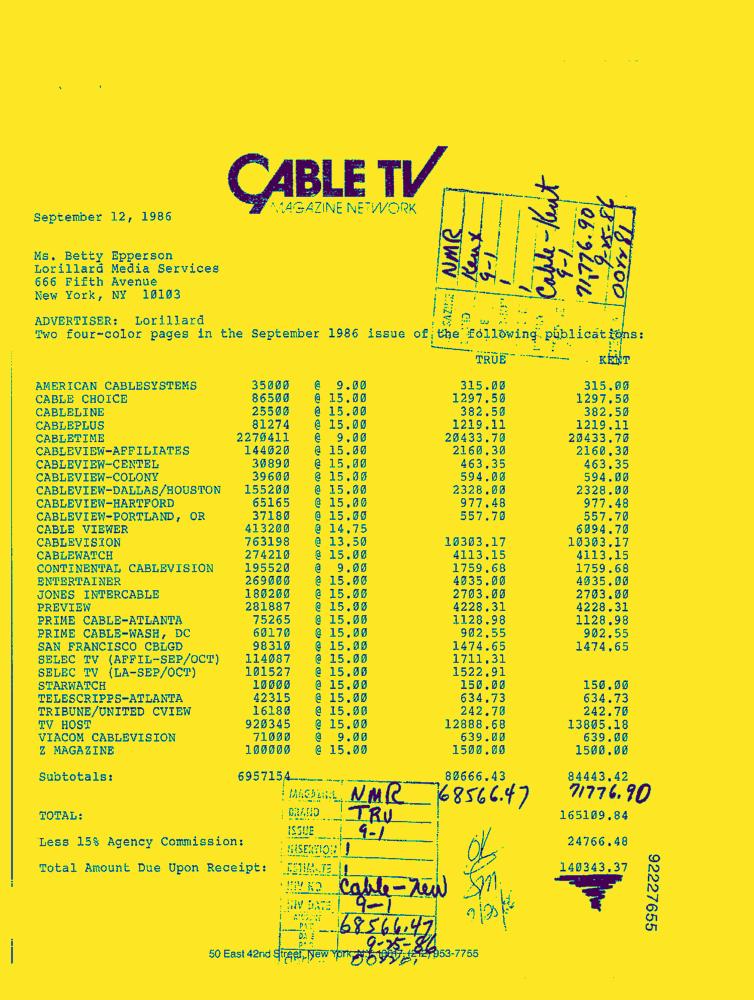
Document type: Invoice-Doc